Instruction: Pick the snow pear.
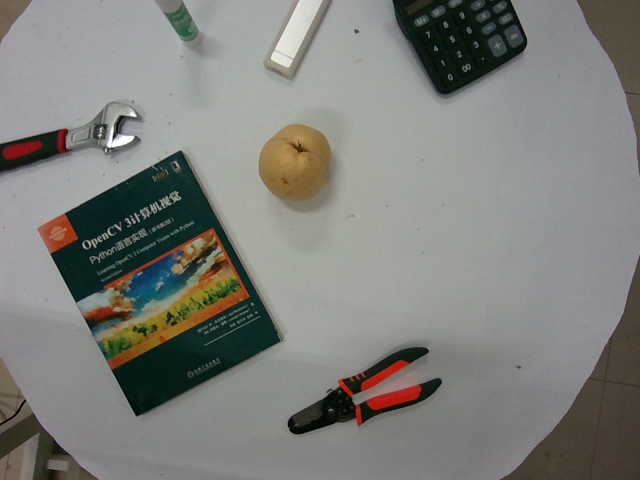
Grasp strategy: vertical